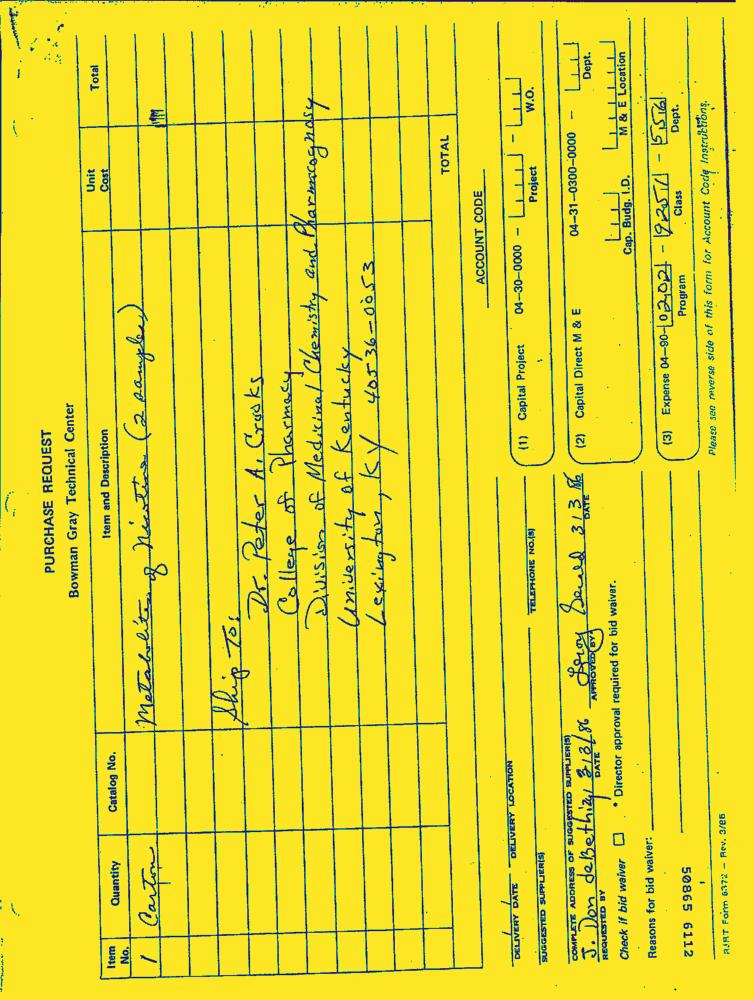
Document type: Invoice-Doc